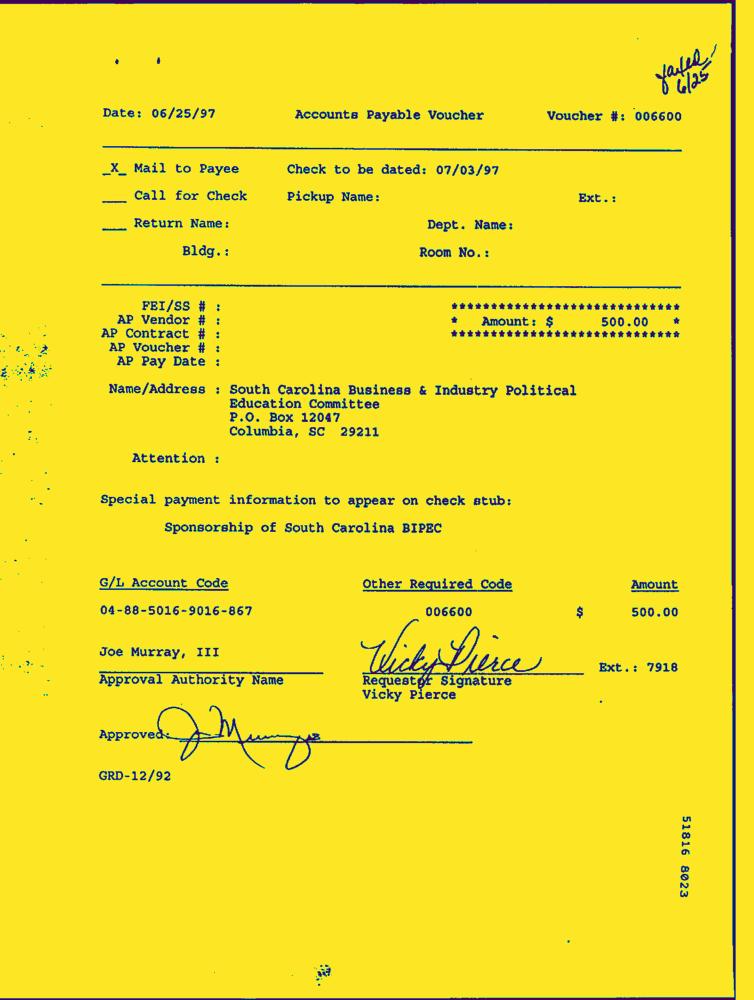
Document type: Invoice-Doc